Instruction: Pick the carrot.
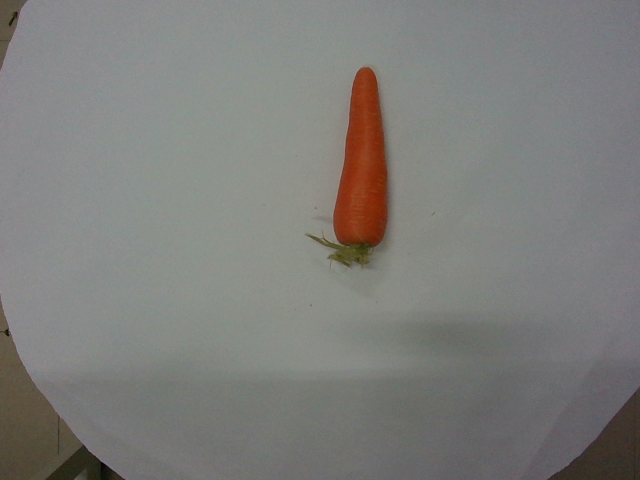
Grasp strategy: vertical